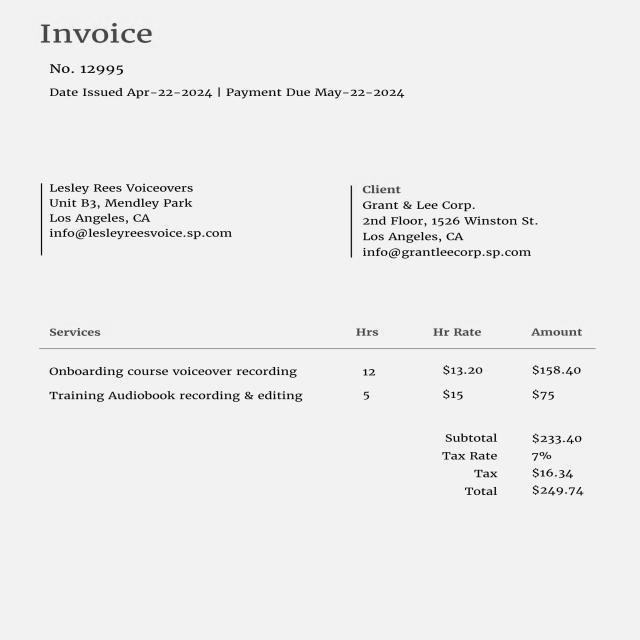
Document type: Invoice